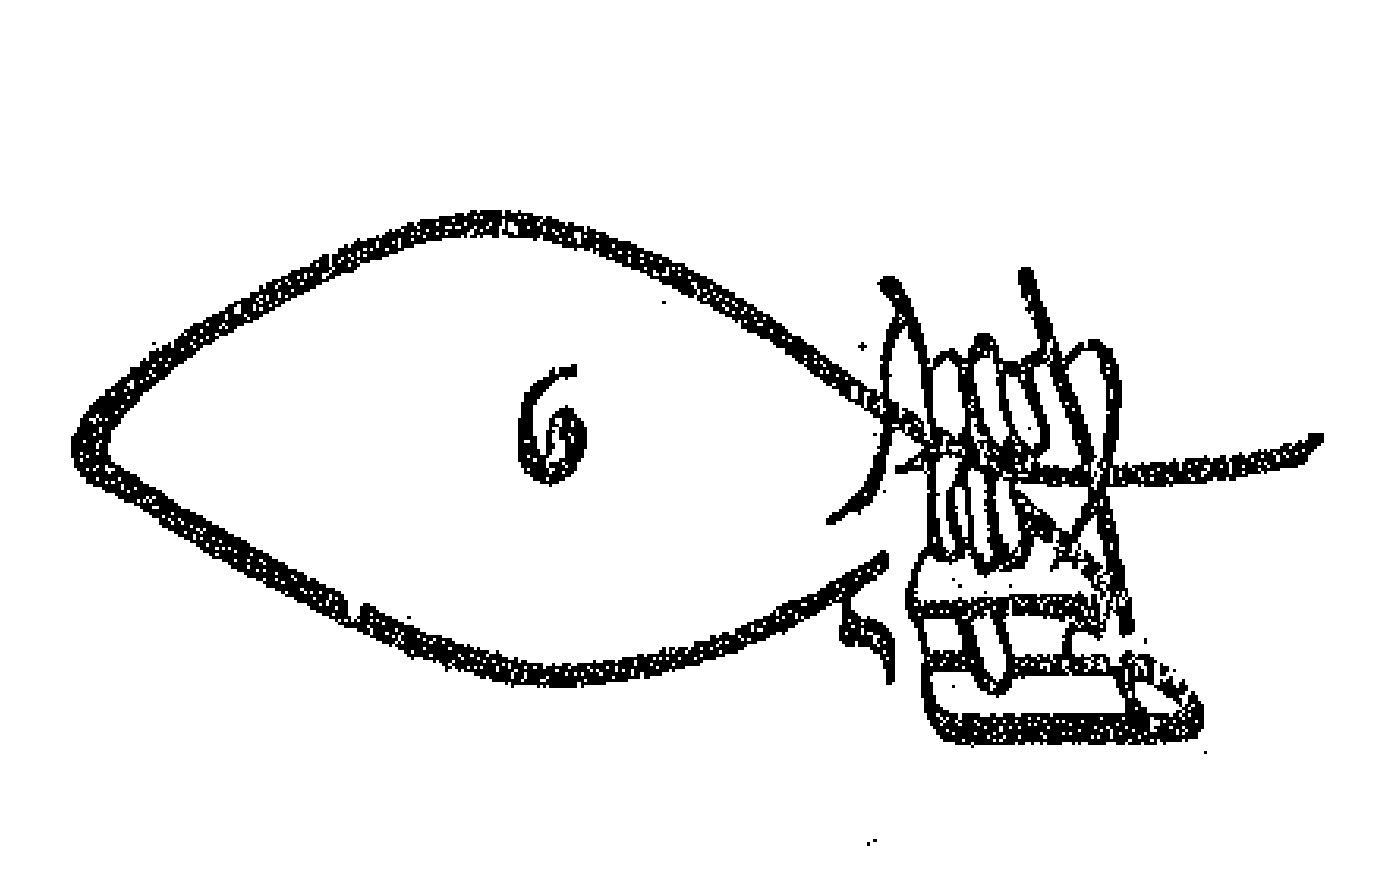
Signature of: hass murad pasha